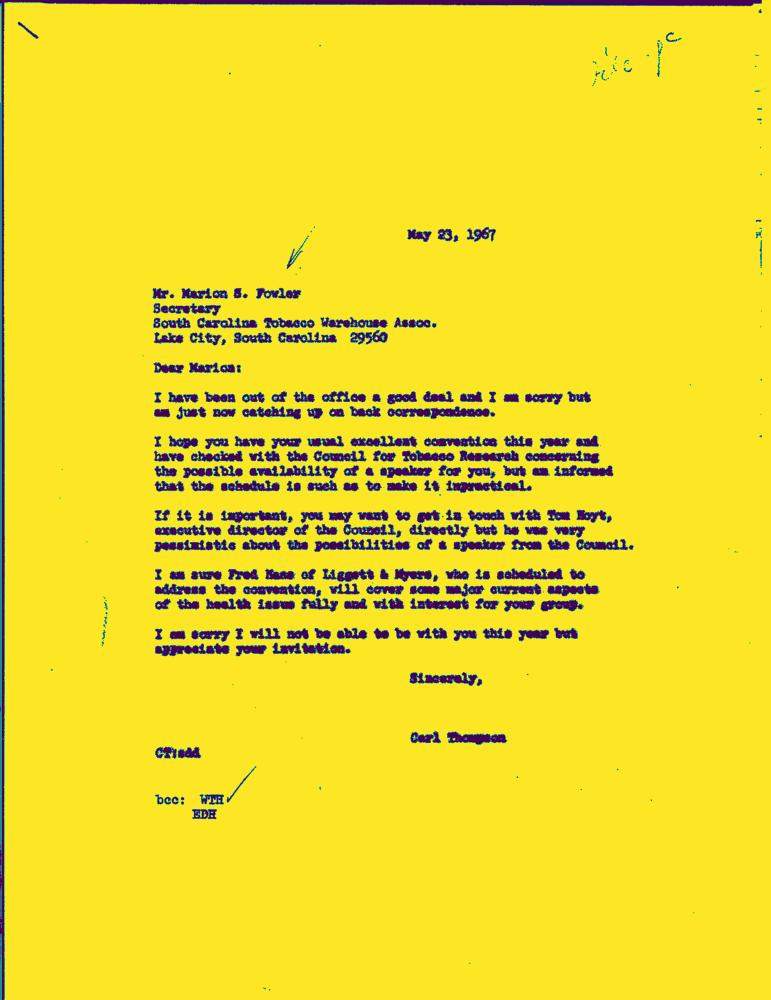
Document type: Letter-Doc